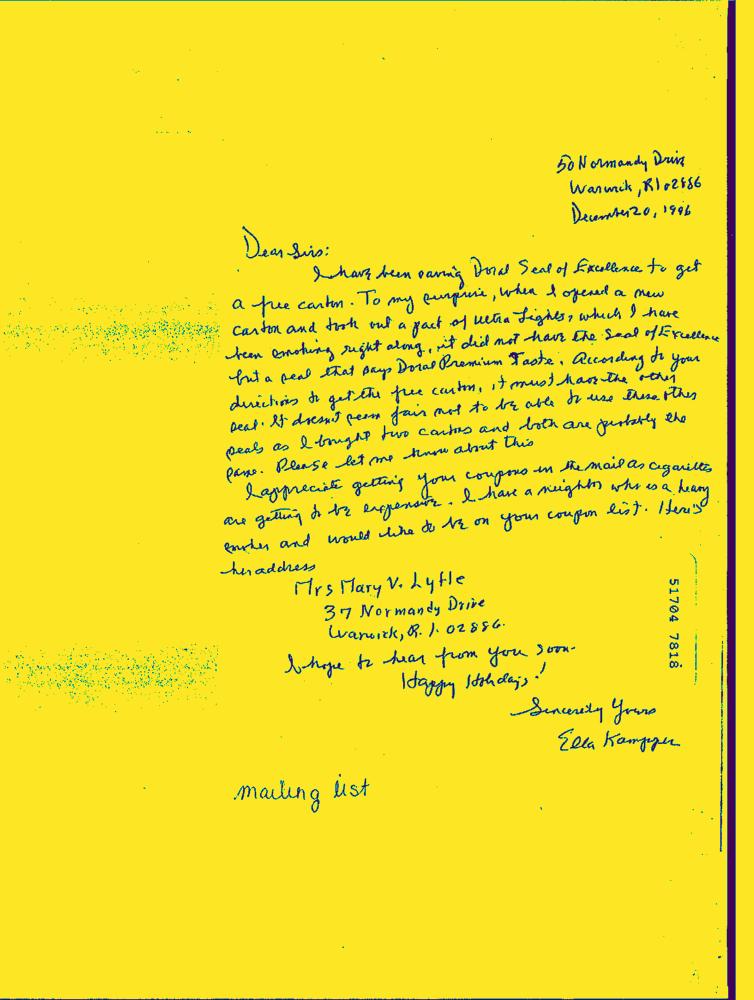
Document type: Hand-Written